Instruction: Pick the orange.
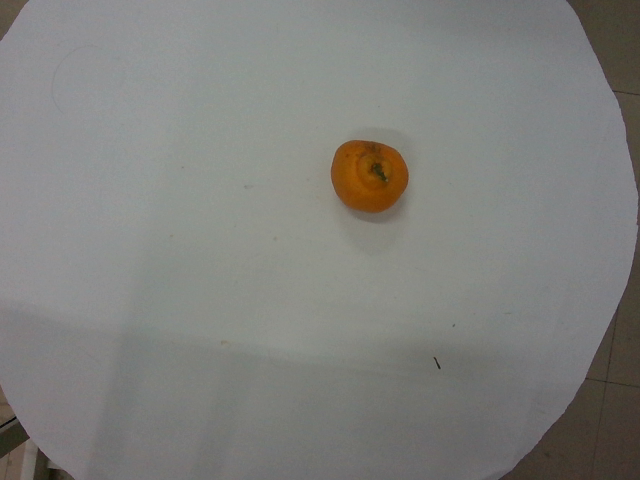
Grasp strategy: vertical